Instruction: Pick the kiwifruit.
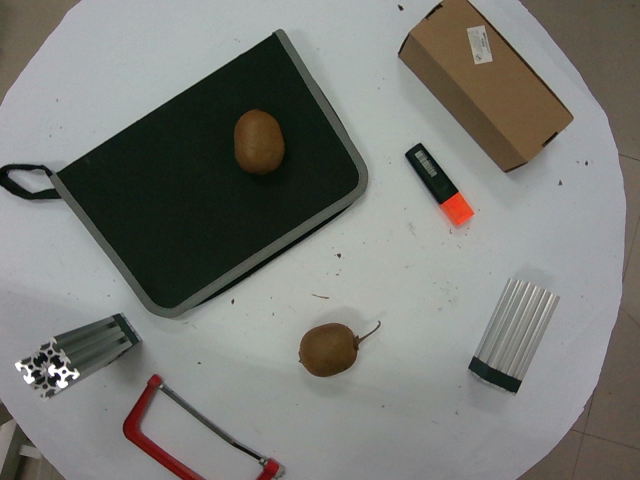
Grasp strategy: vertical